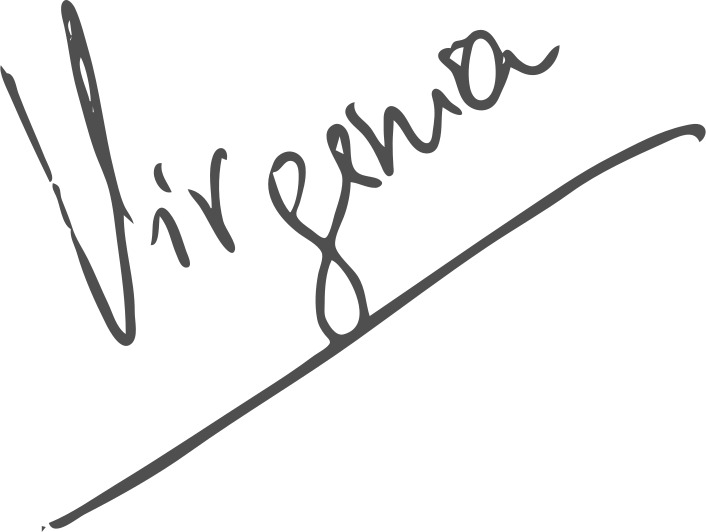
Signature of: virginia mórtola